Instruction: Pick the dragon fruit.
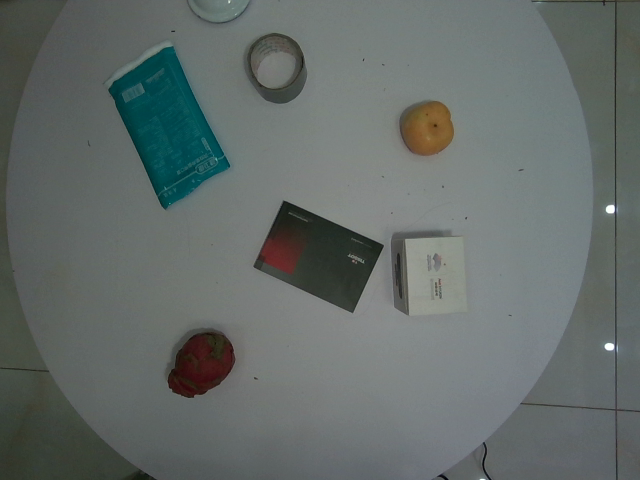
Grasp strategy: vertical